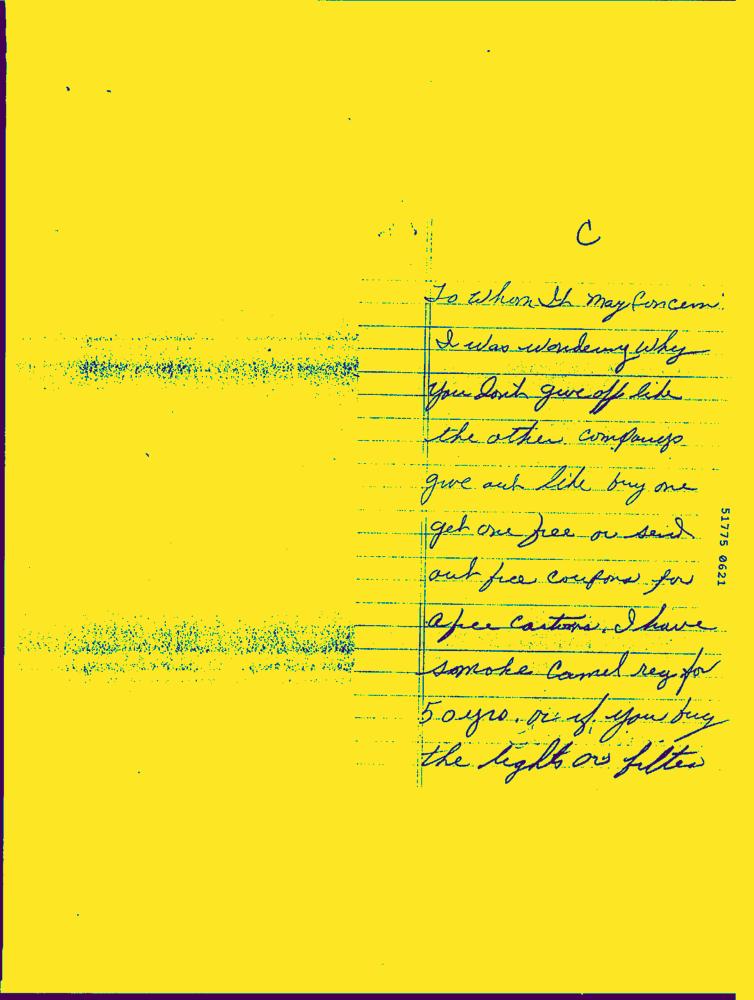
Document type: Hand-Written